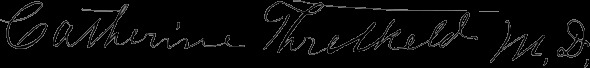
Signature of: catherine brydia